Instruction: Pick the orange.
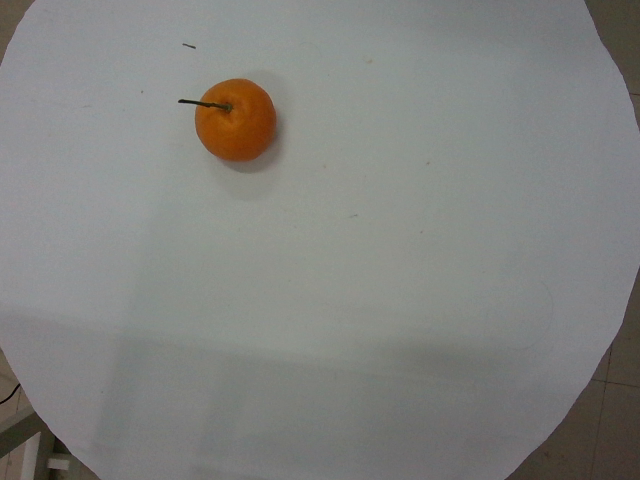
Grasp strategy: vertical